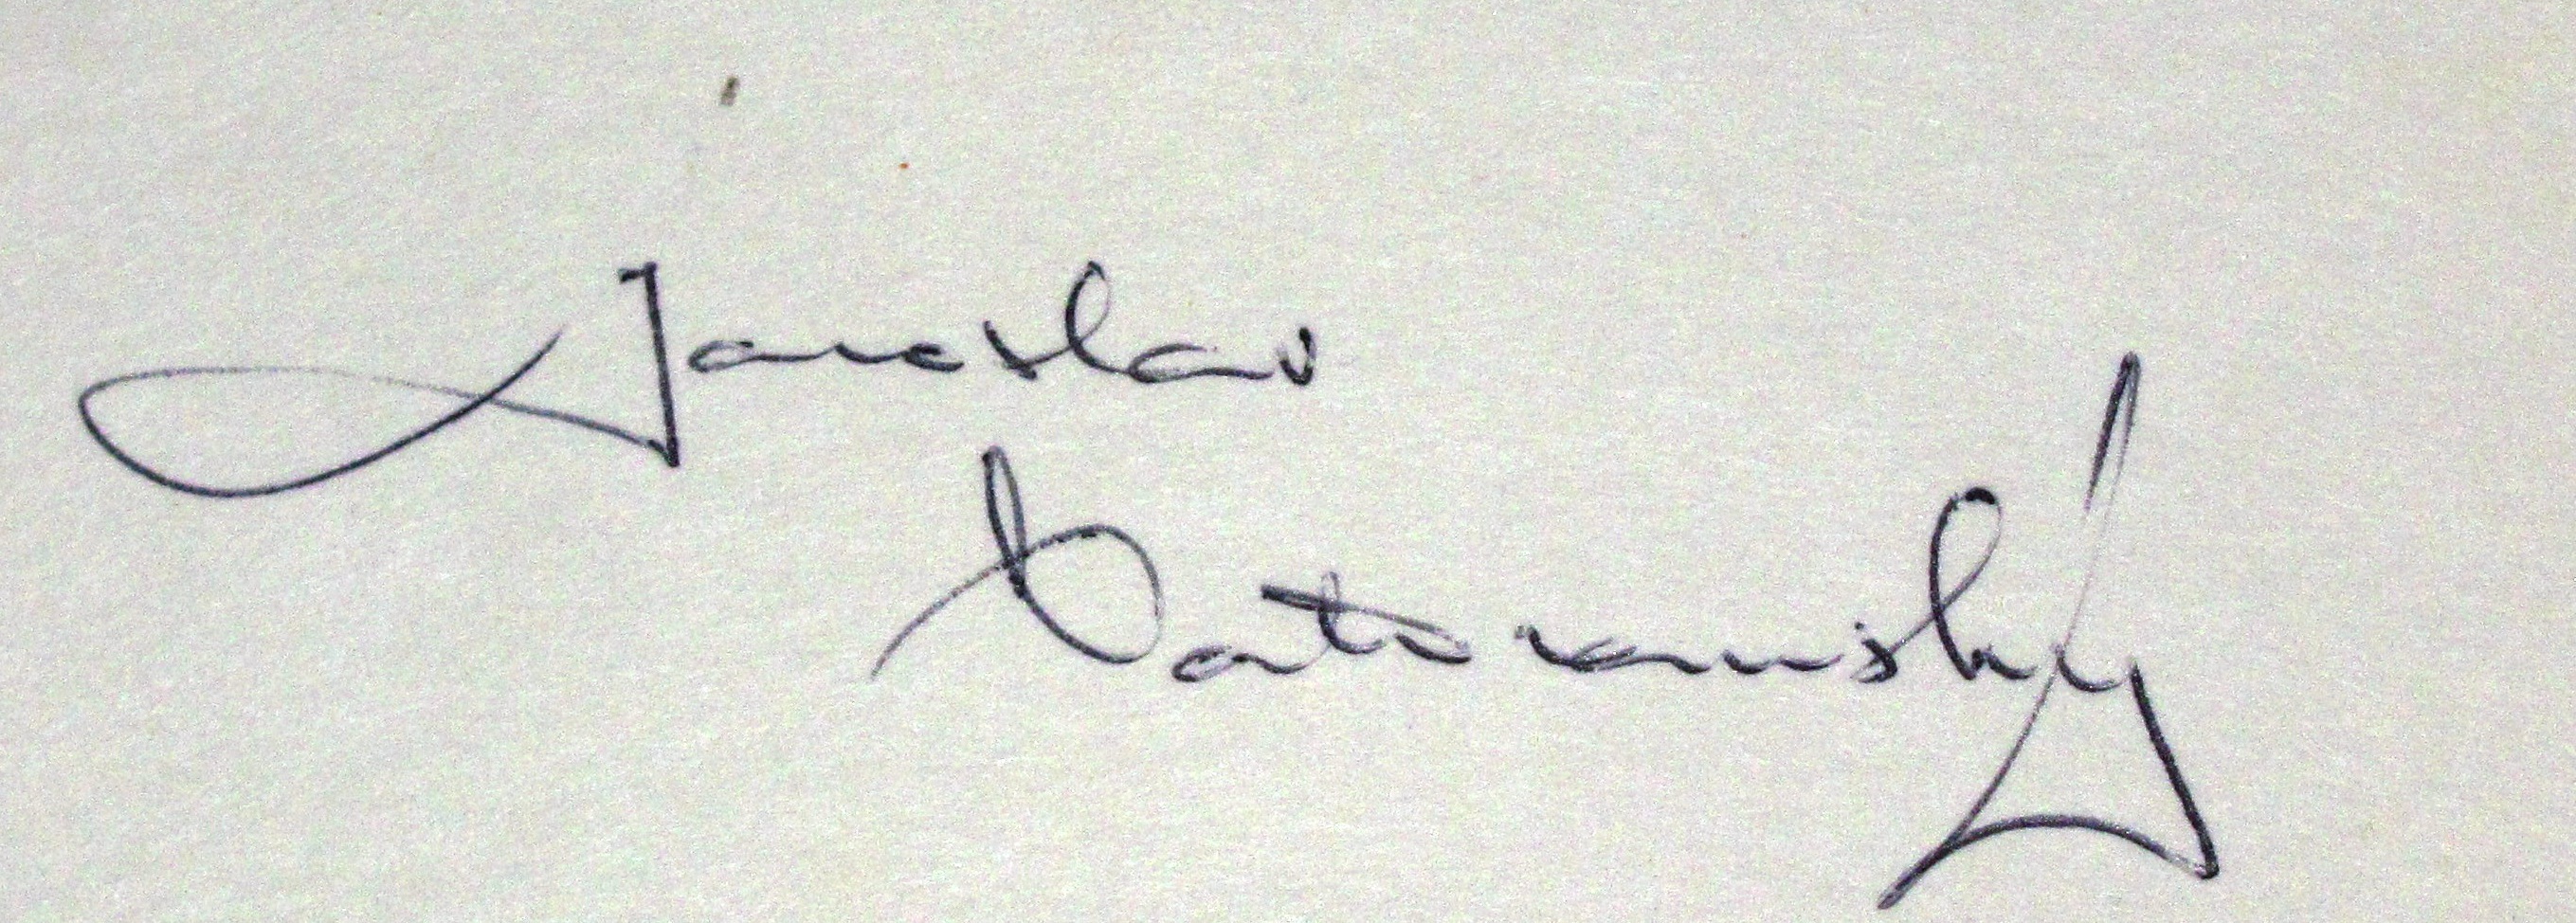
Signature of: jaroslav satoranský